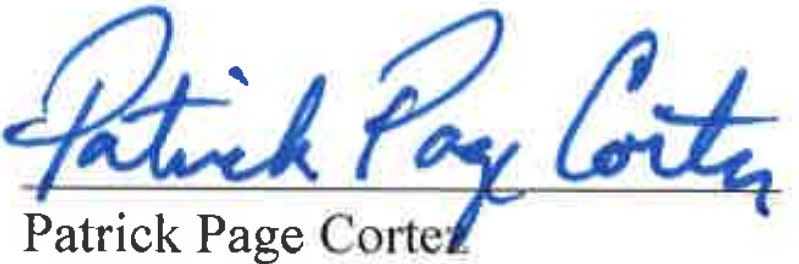
Signature of: page cortez